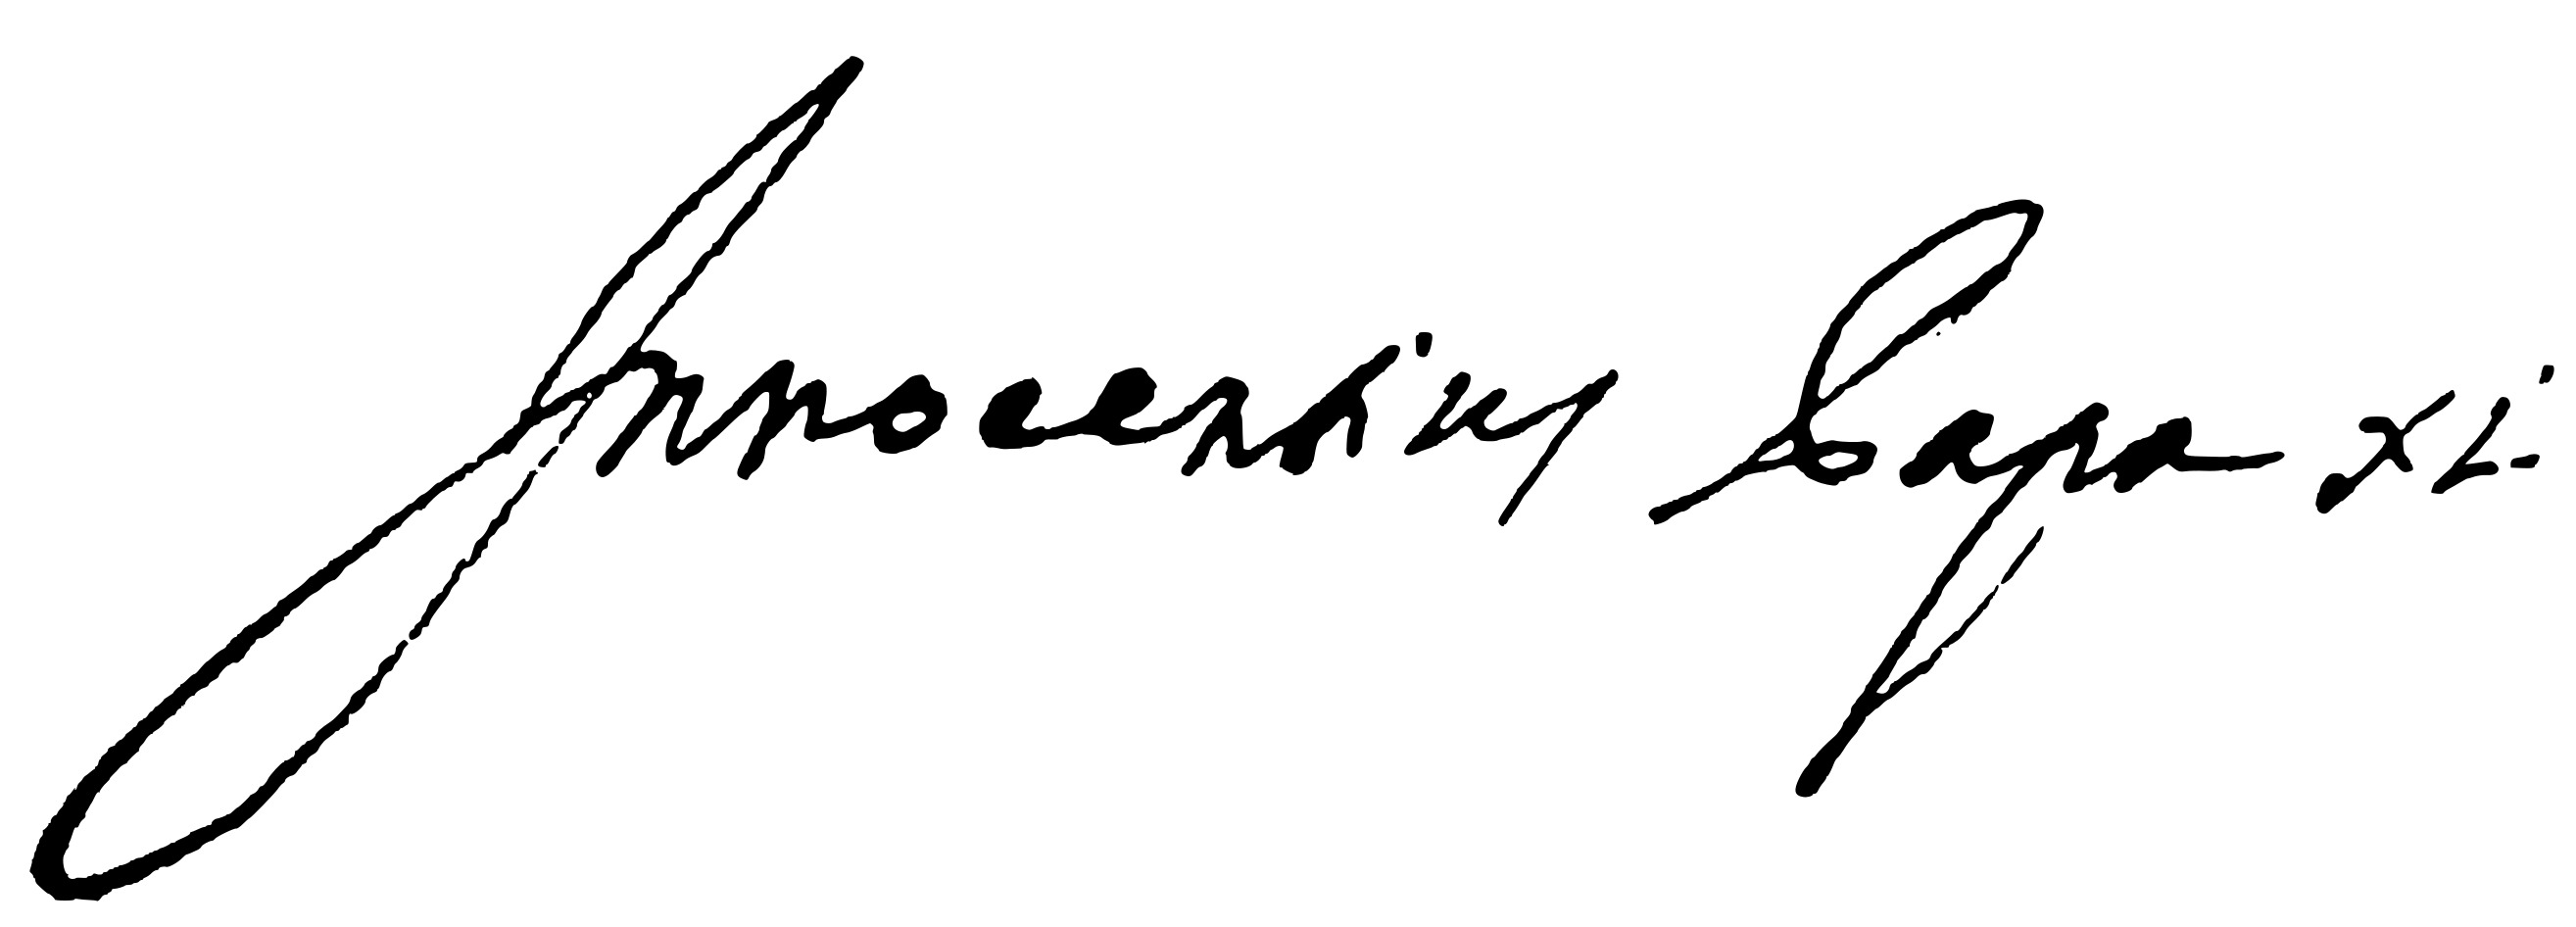
Signature of: innocent xi